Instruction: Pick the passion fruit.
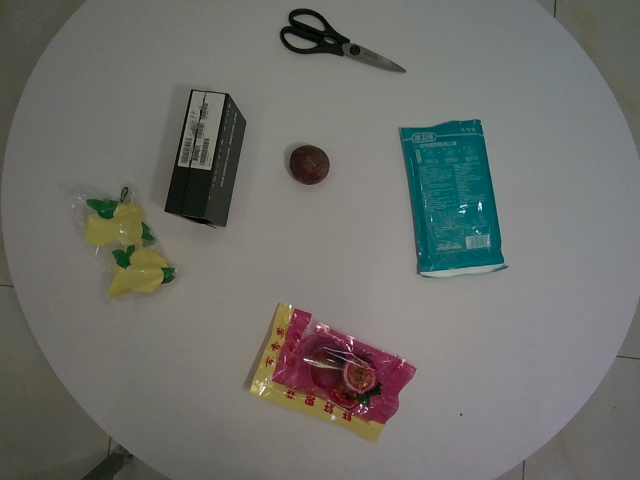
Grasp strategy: vertical